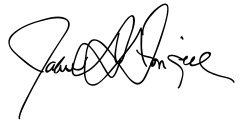
Signature of: john dingell jr